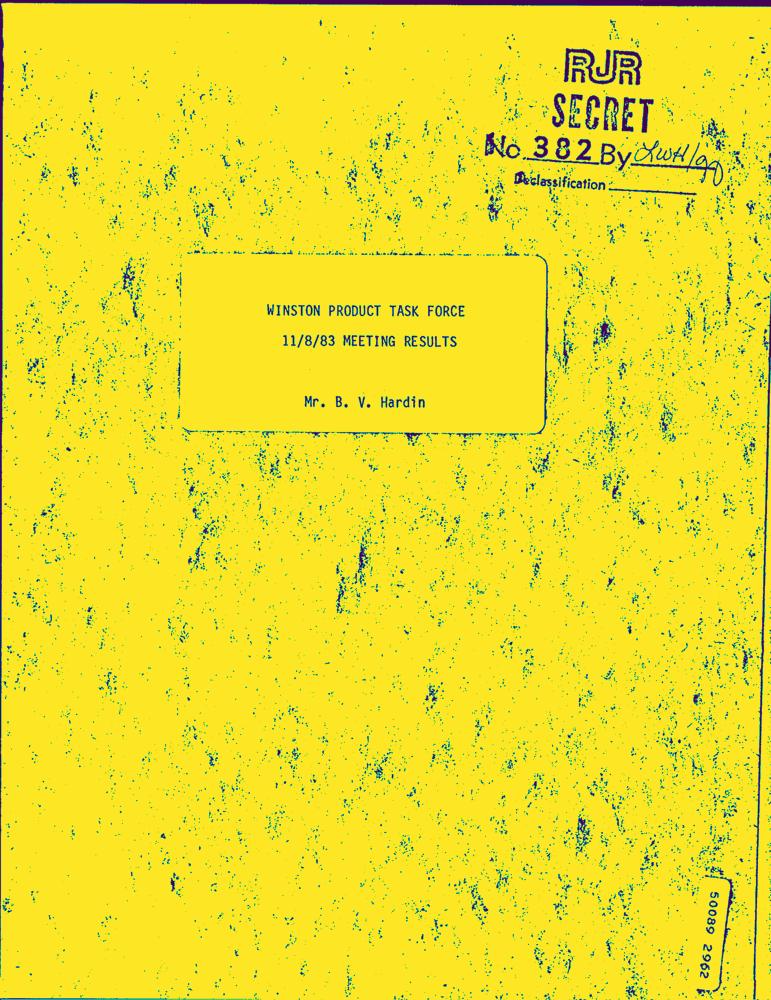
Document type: Letter-Doc